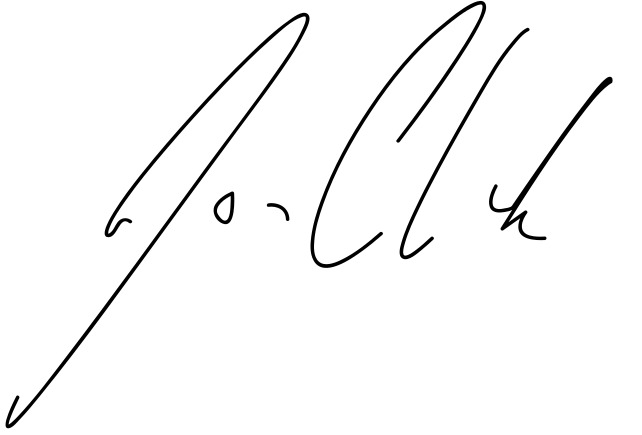
Signature of: joe clark